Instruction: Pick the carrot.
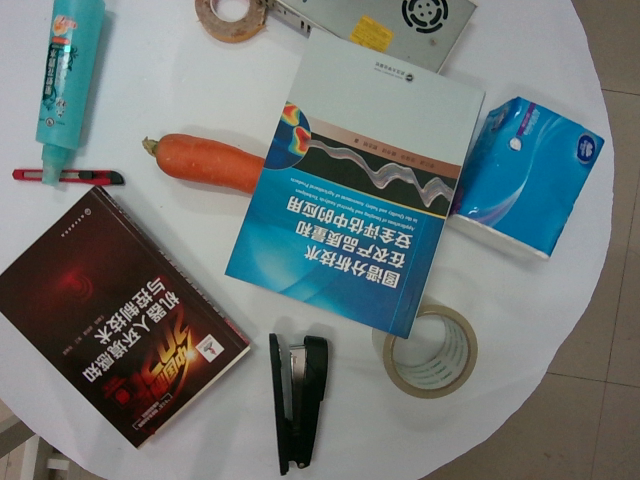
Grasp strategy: vertical